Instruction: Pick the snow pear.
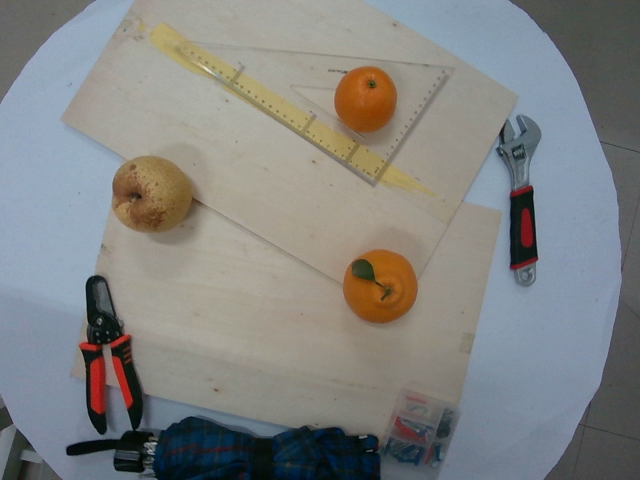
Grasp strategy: vertical